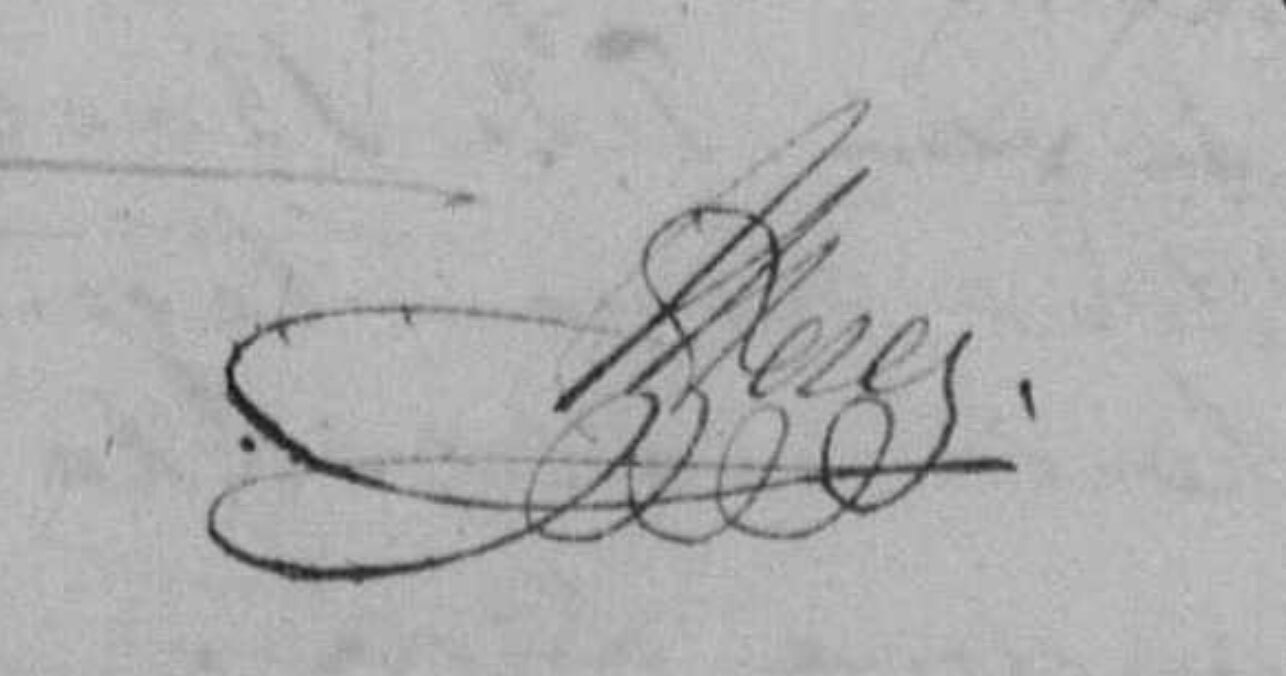
Signature of: jacobus heres